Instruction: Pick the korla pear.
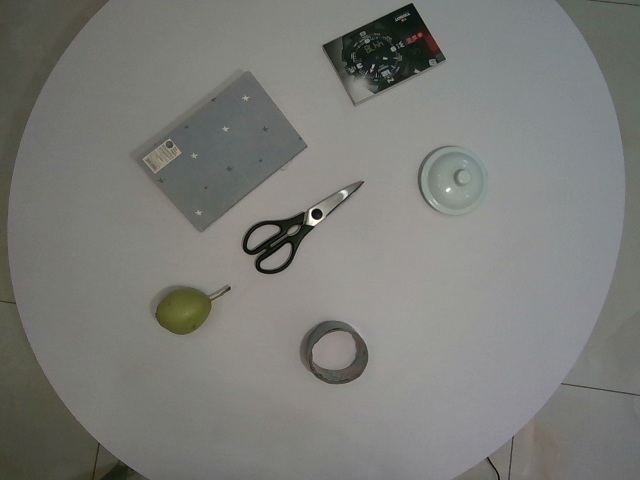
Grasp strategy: vertical